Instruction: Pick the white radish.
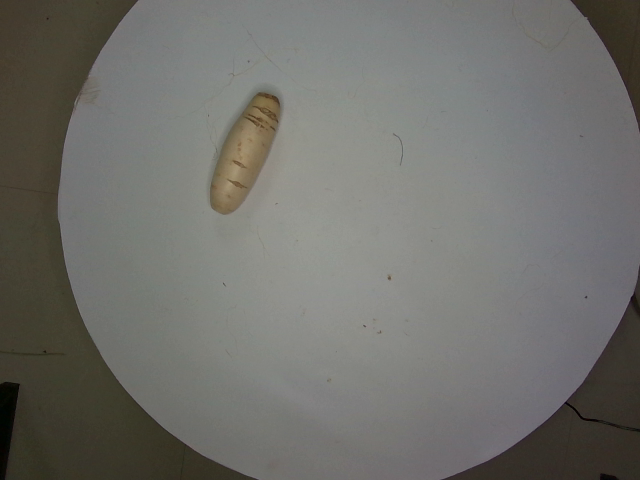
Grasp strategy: vertical